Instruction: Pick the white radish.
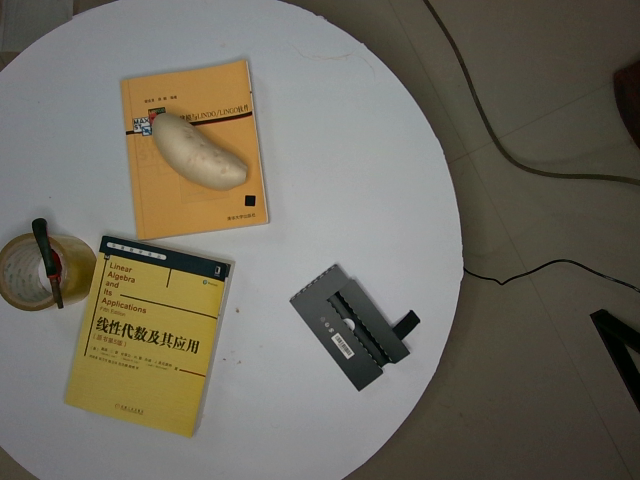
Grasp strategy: vertical